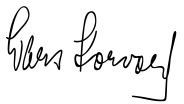
Signature of: lars korvald